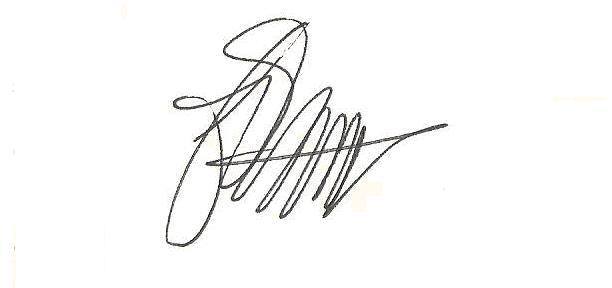
Signature of: thomas mcdermott jr